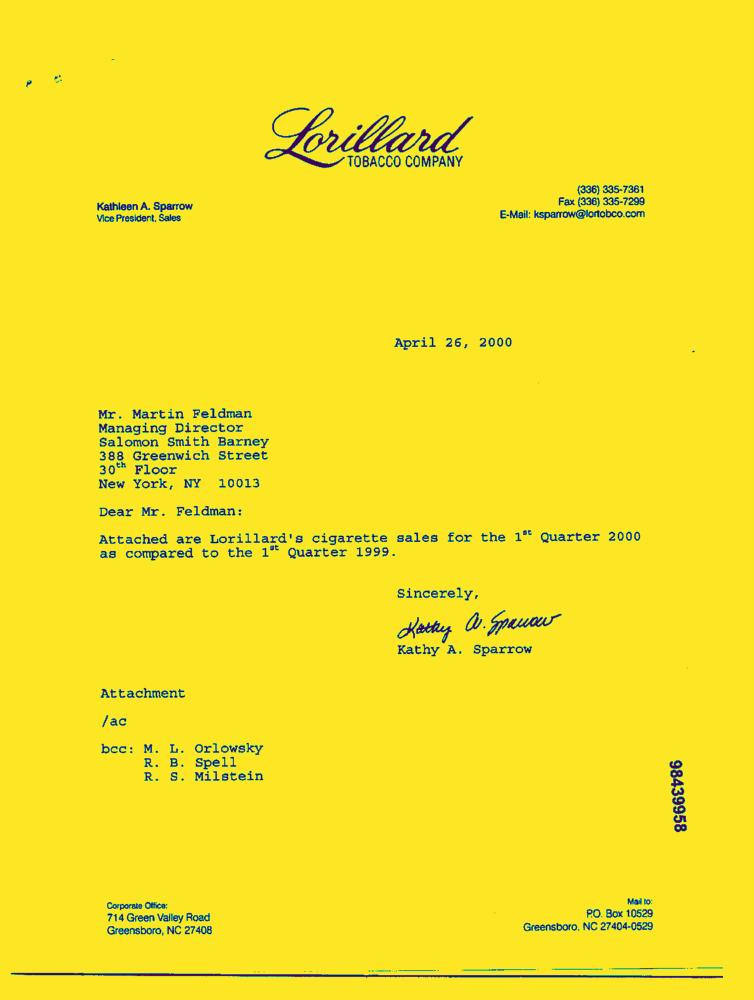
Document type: Letter-Doc